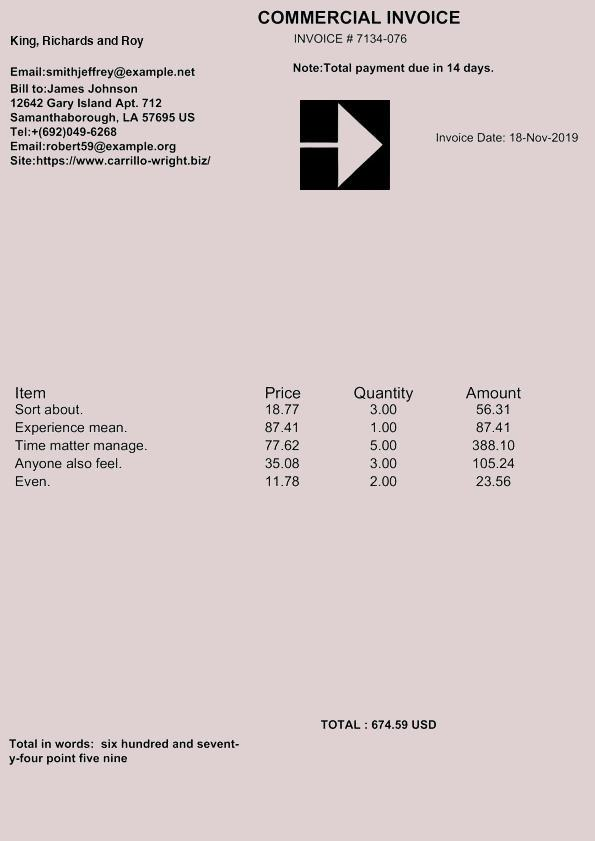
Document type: Invoice